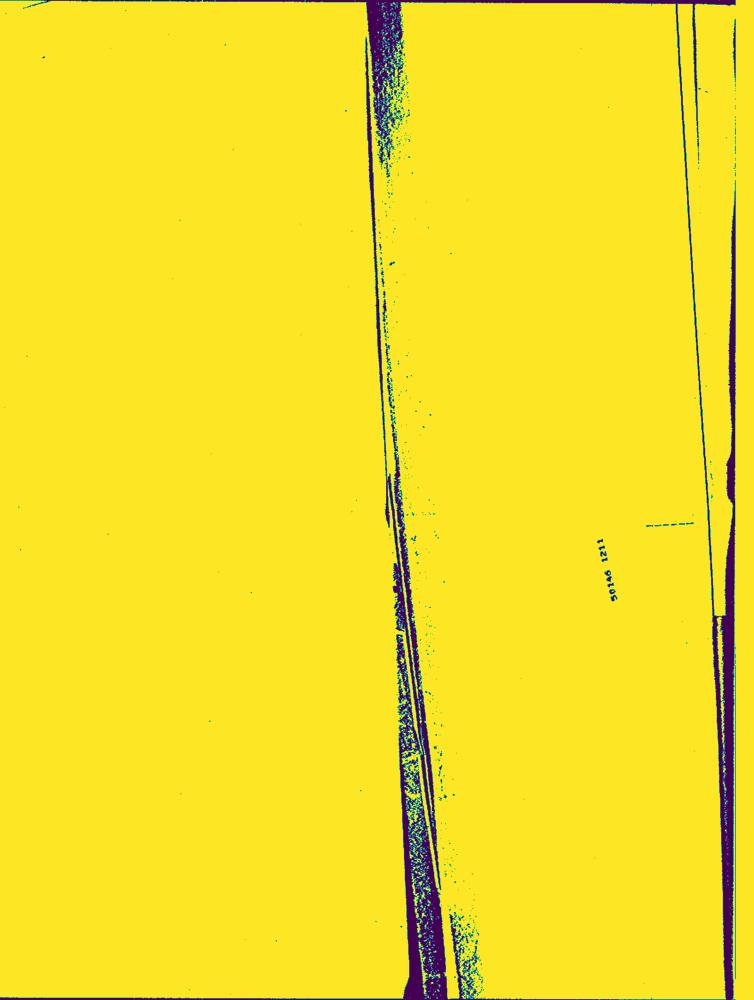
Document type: AD